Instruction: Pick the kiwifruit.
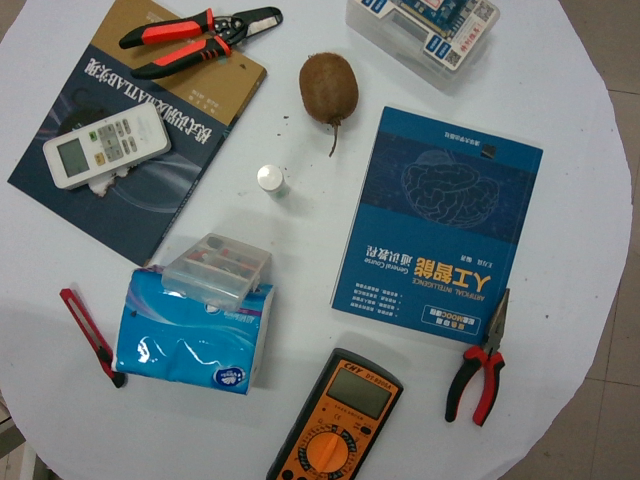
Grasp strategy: vertical